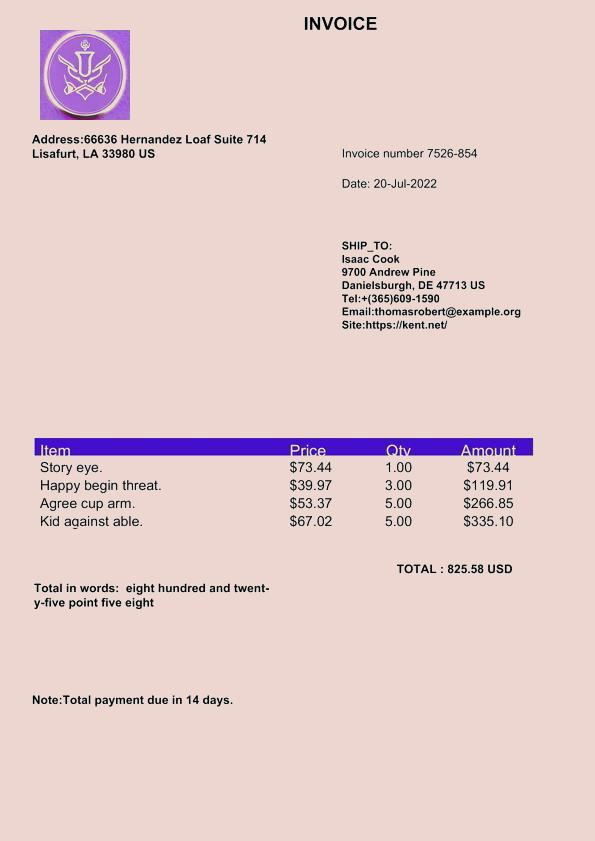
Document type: Invoice